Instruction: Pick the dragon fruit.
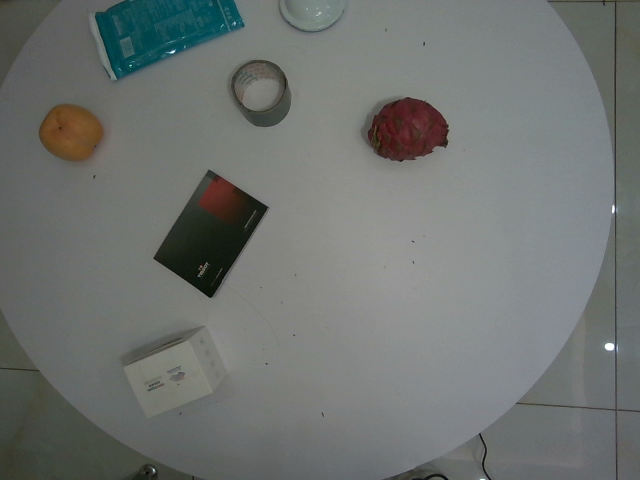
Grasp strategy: vertical